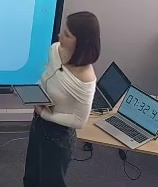
Транскрипция: собачкой. Муж у нас, видимо, моет посуду, интересно, конечно, муж хорошо, все бы такой мужик. Маму у нас готовят, засматриваются, видимо, голодно. Кстати, да, видимо, это не завтрак, это обед.
Категория: Коммуникативные модальности
Подкатегория: Невербальное
Описание действия: Учитель подходит к доске и начинает описывать картину, указывая на каждый объект рукой
Контекст и комментарии: Контекст ДО: ученики смотрят на доску. Контекст ПОСЛЕ: ученики более внимательно фокусируются на материале. Педагогический смысл: с помощью данного действия ученики становятся более вовлеченными в объяснения преподавателя и лучше осознают происходящее